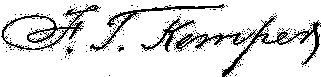
Signature of: frederick t kemper